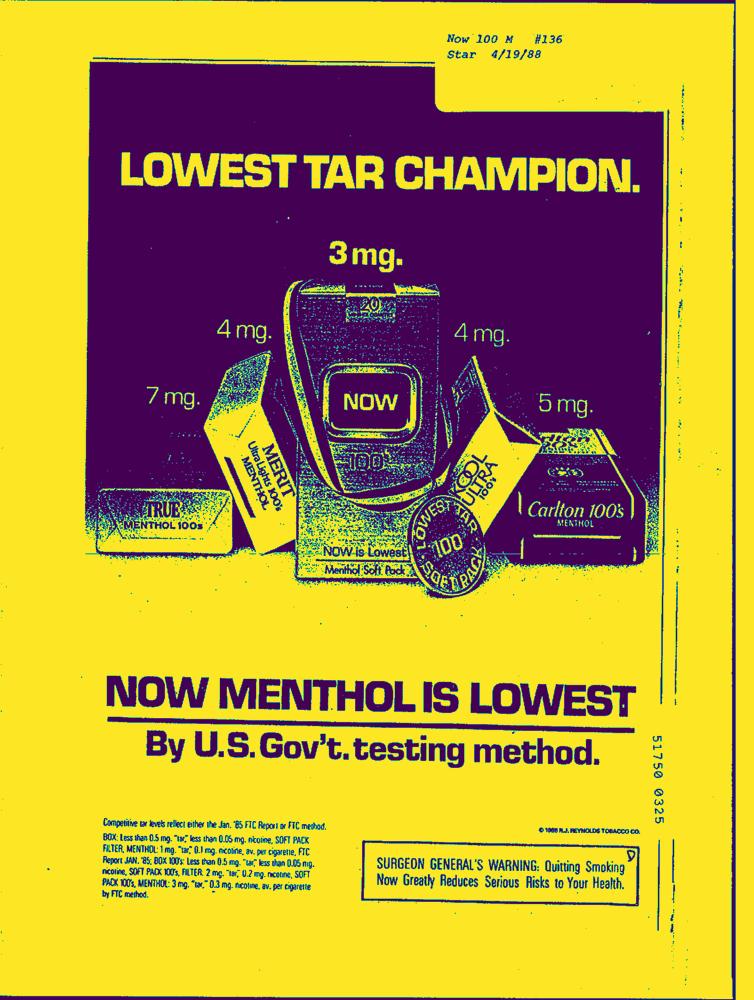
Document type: AD